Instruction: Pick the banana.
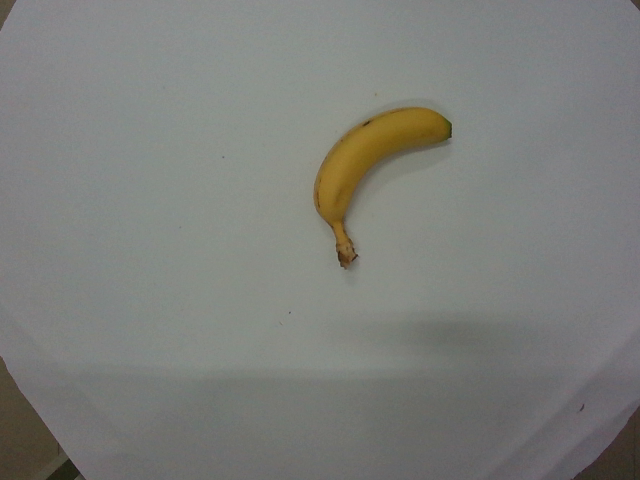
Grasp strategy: vertical